Question: What is the name of the tenant mentioned in the document?
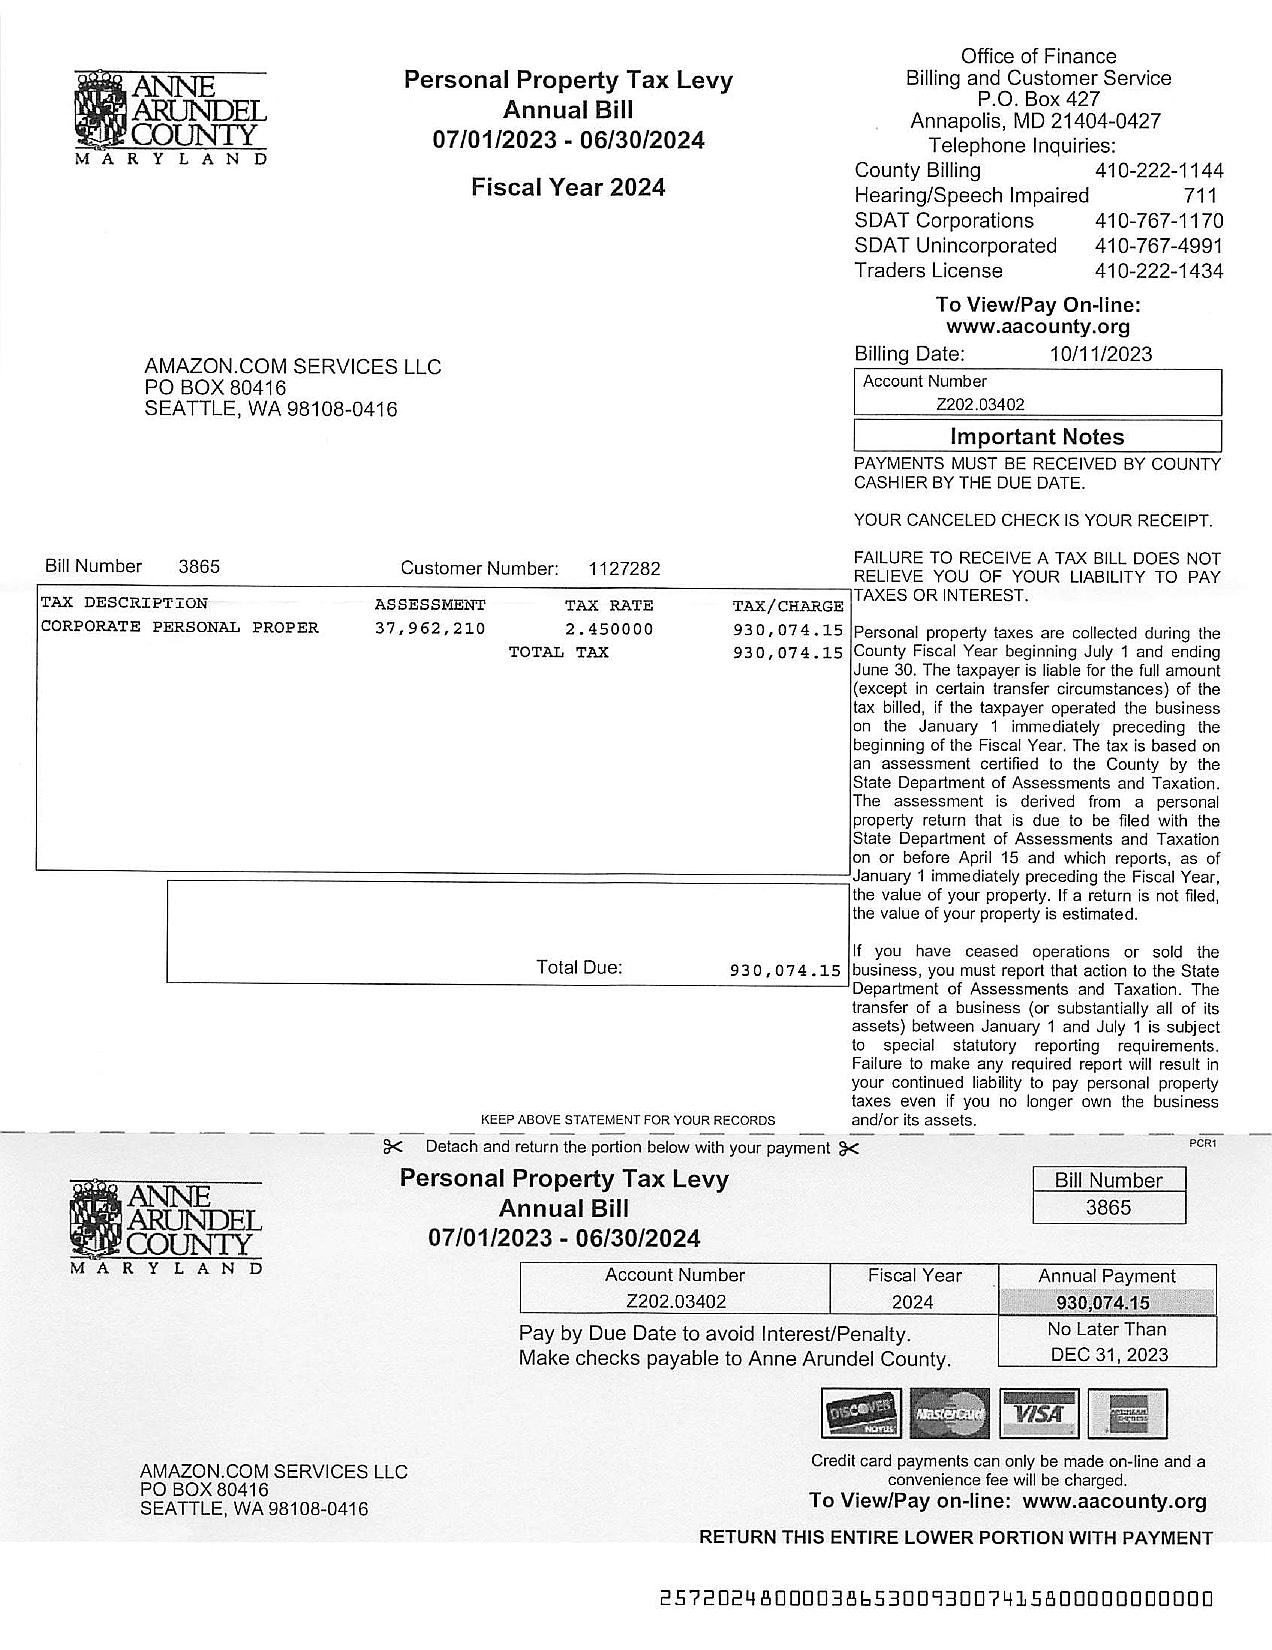
Answer: "AMAZON.COM SERVICES LLC"